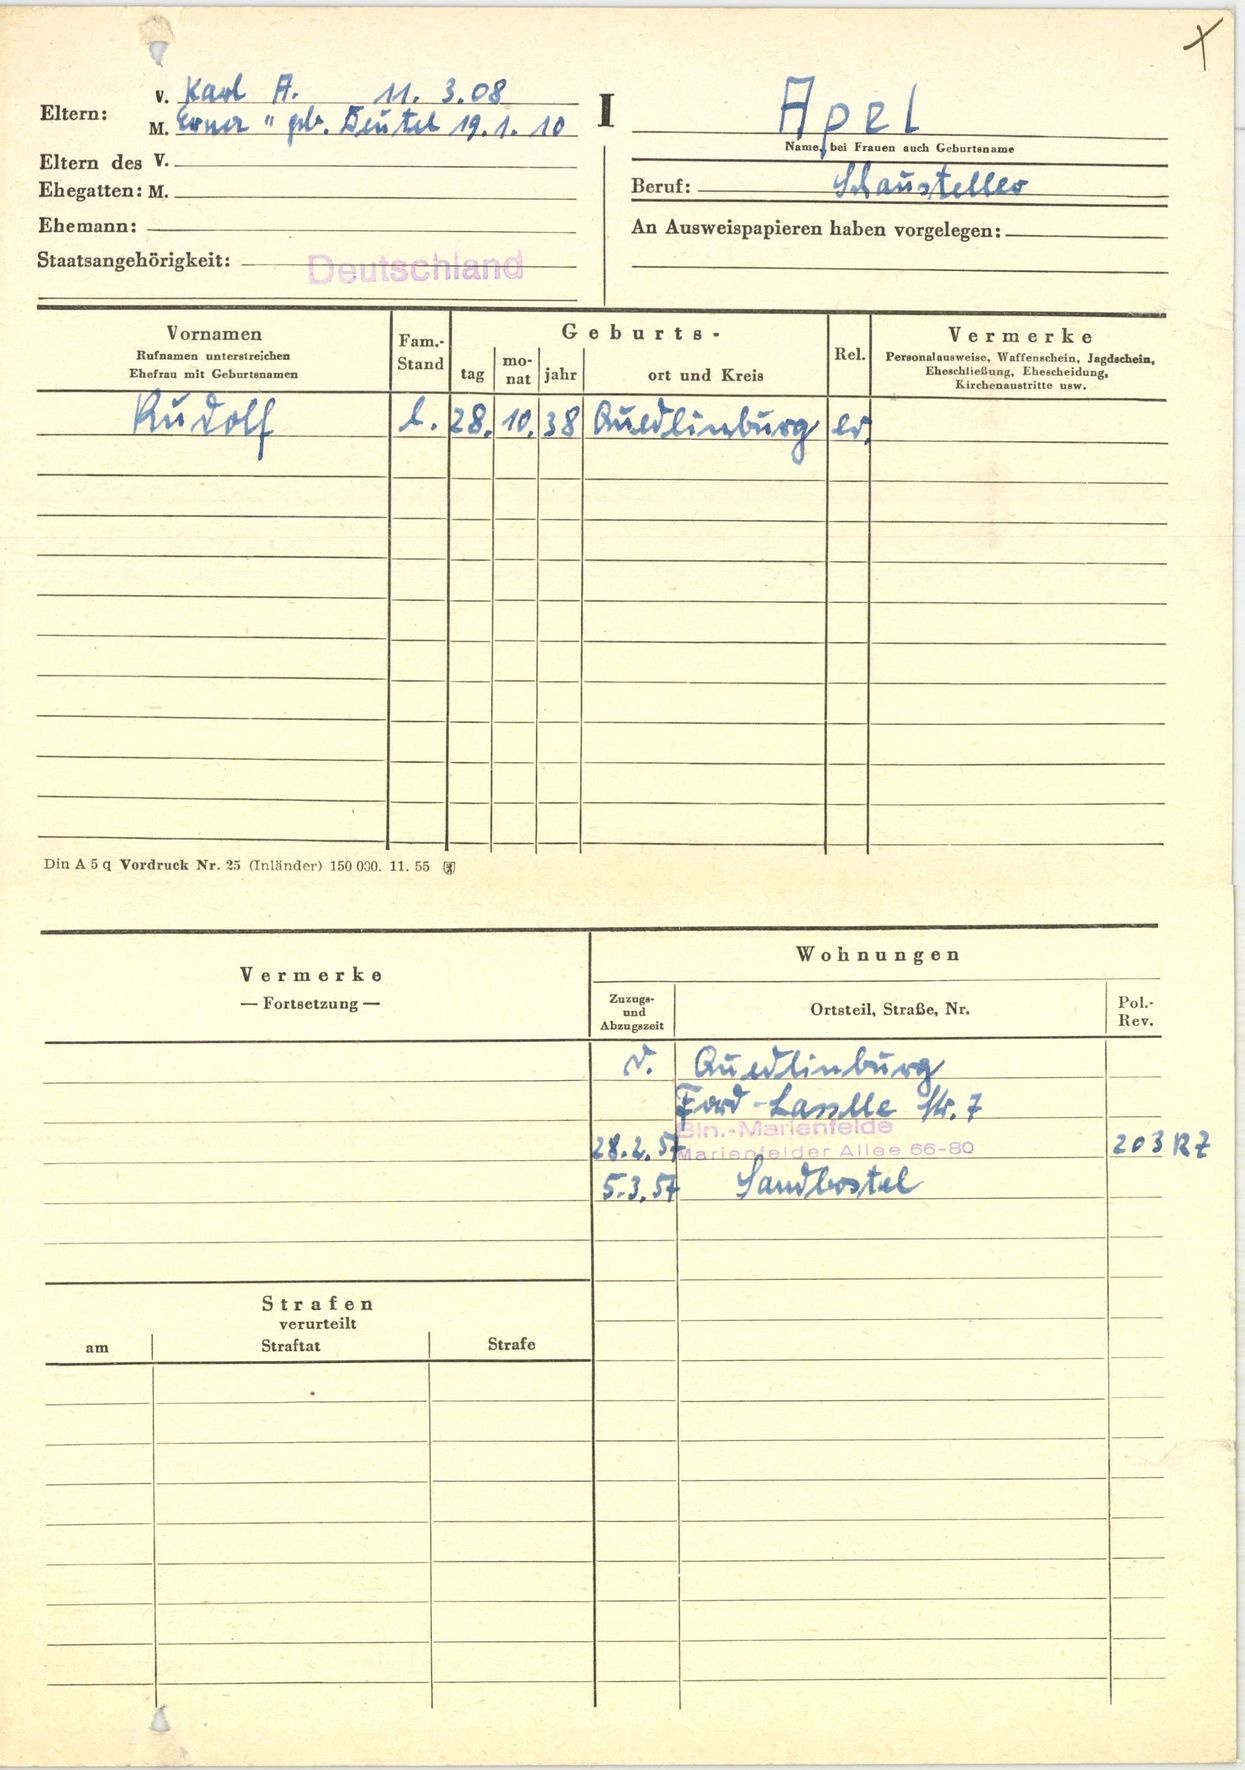
Apel